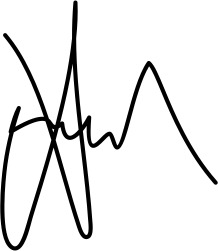
Signature of: arben kraja